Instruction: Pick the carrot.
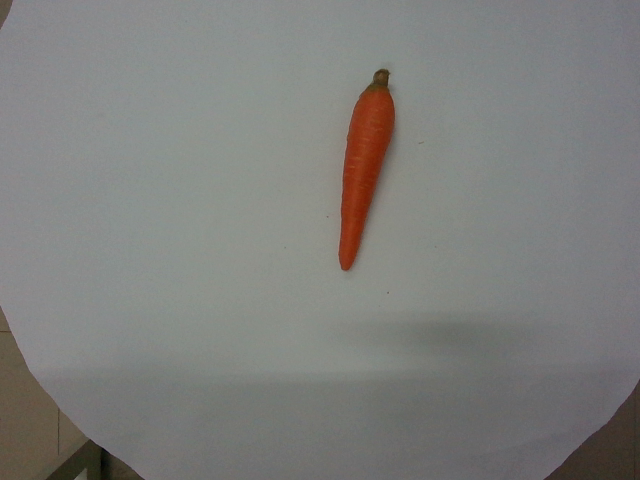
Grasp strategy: vertical